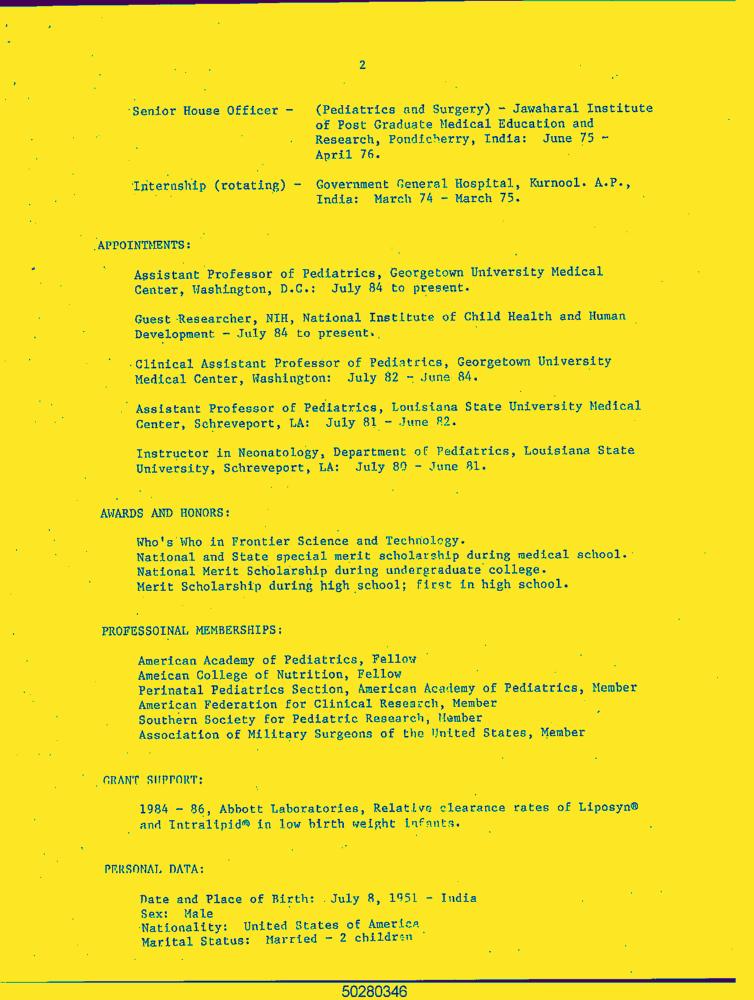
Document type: Resume-Doc